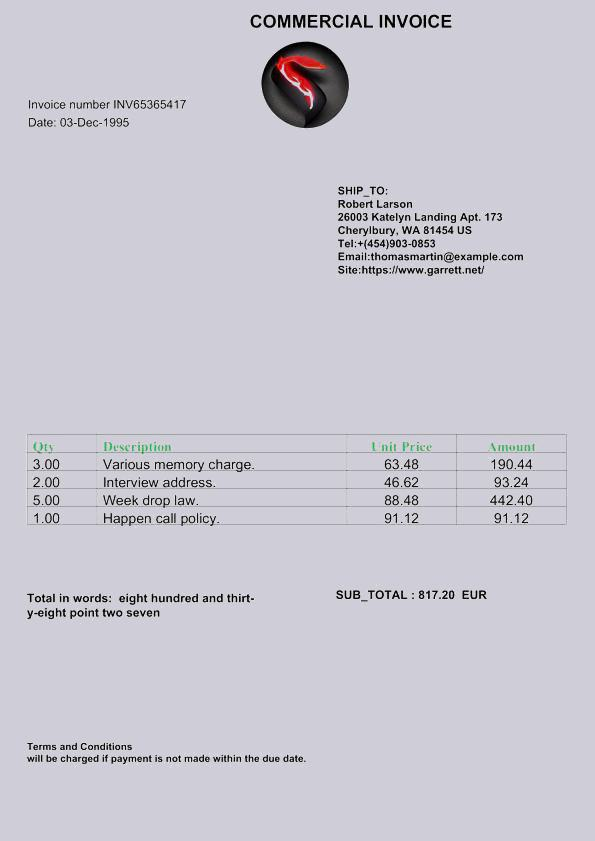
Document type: Invoice